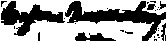
Signature of: cassius m clay